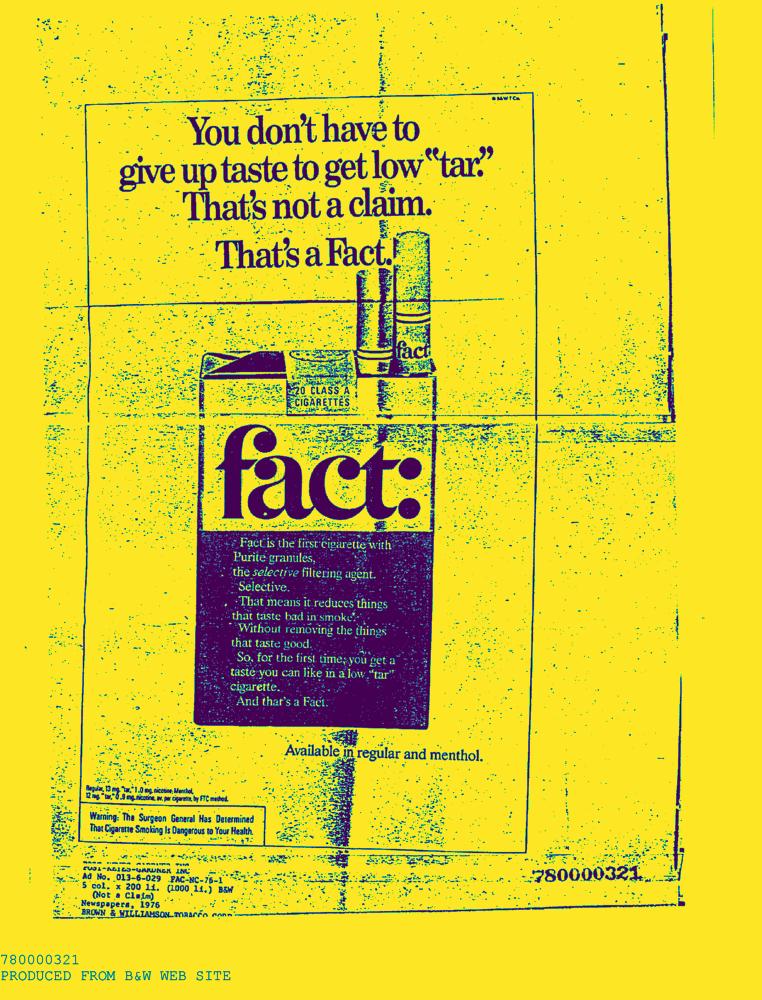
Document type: AD